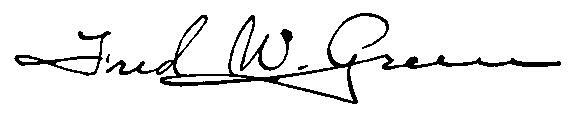
Signature of: fred warren green